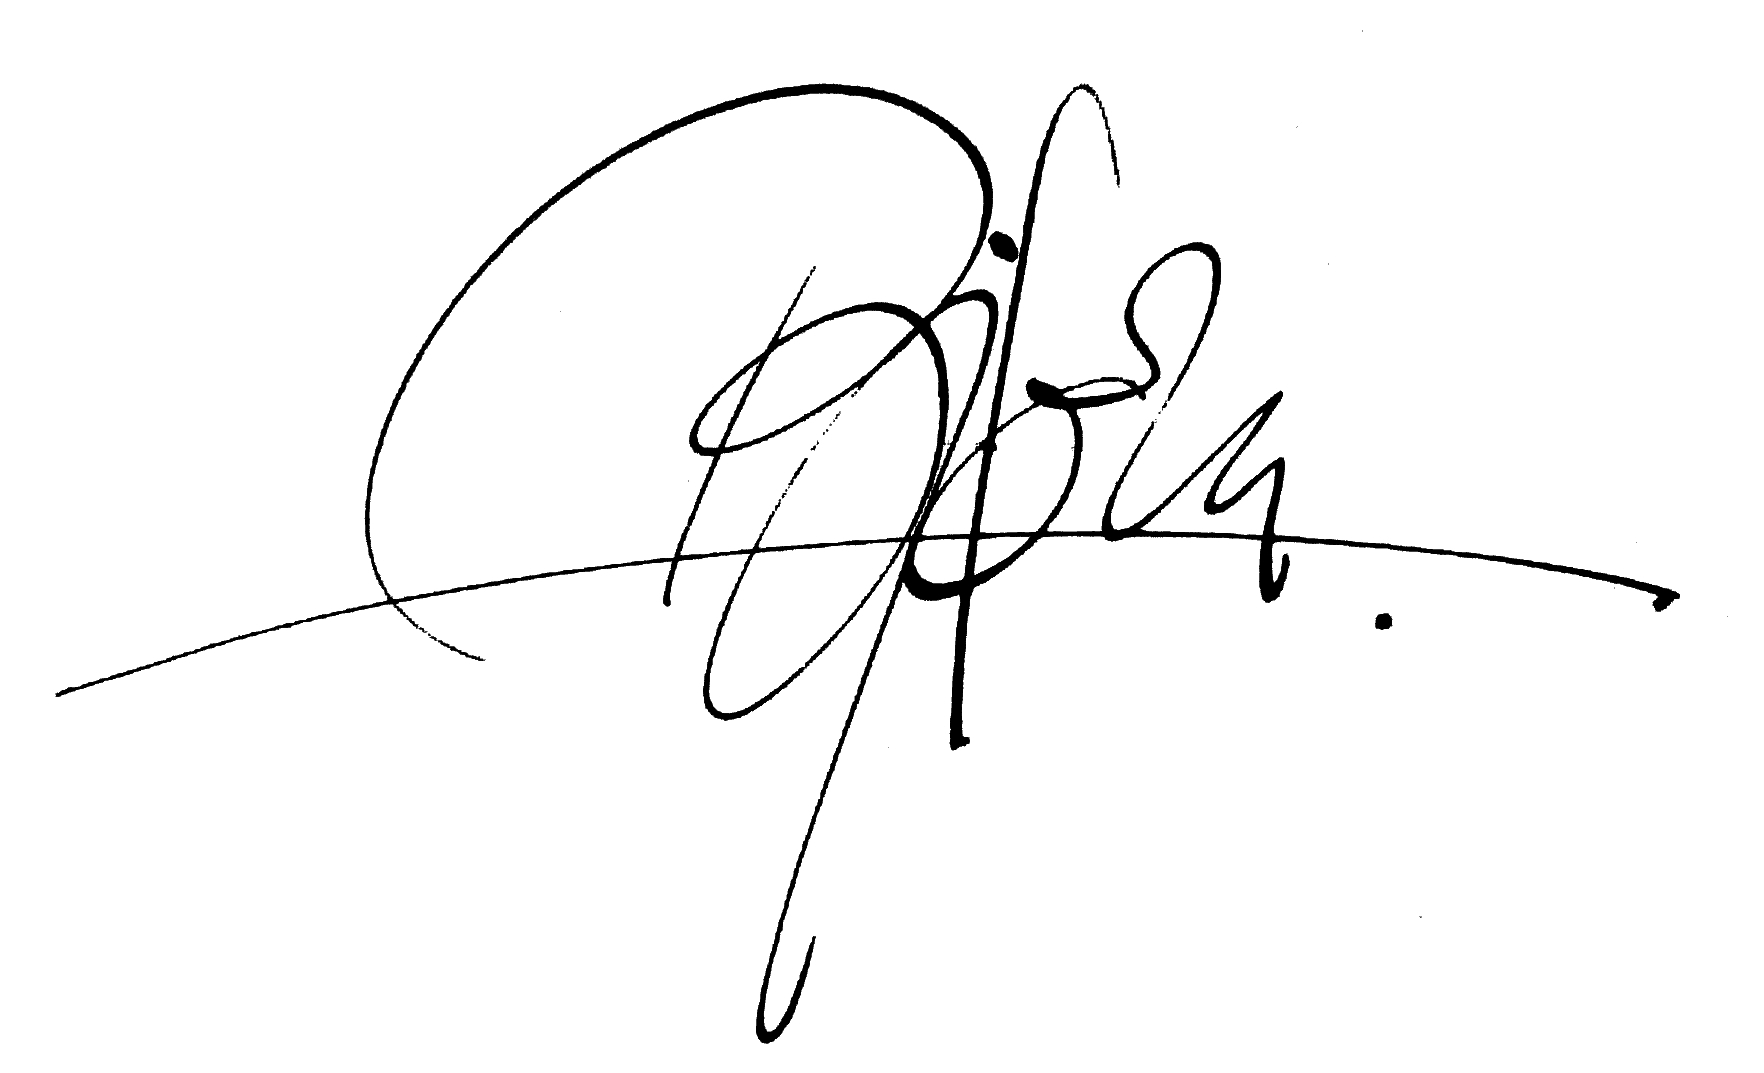
Signature of: bjørn wiinblad